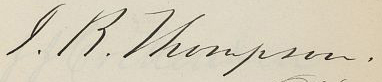
Signature of: john burton thompson